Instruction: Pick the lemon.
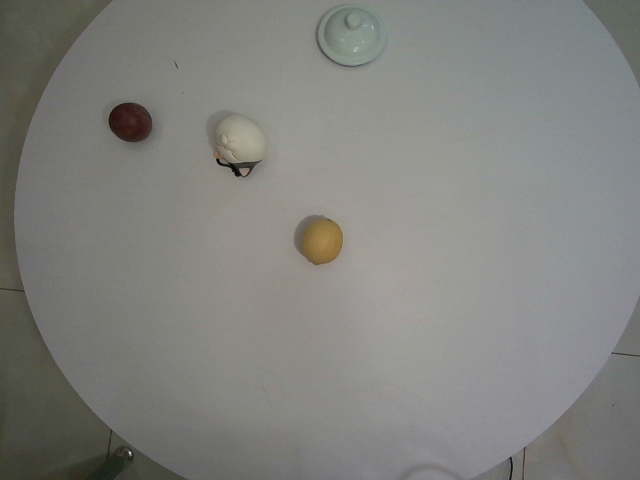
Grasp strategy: vertical